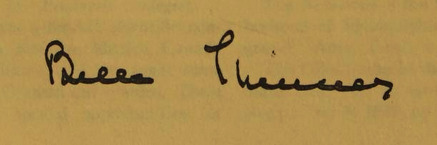
Signature of: belle skinner